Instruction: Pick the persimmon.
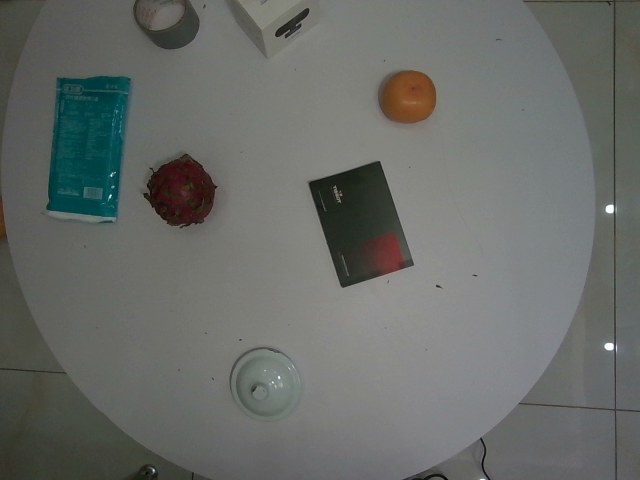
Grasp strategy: vertical